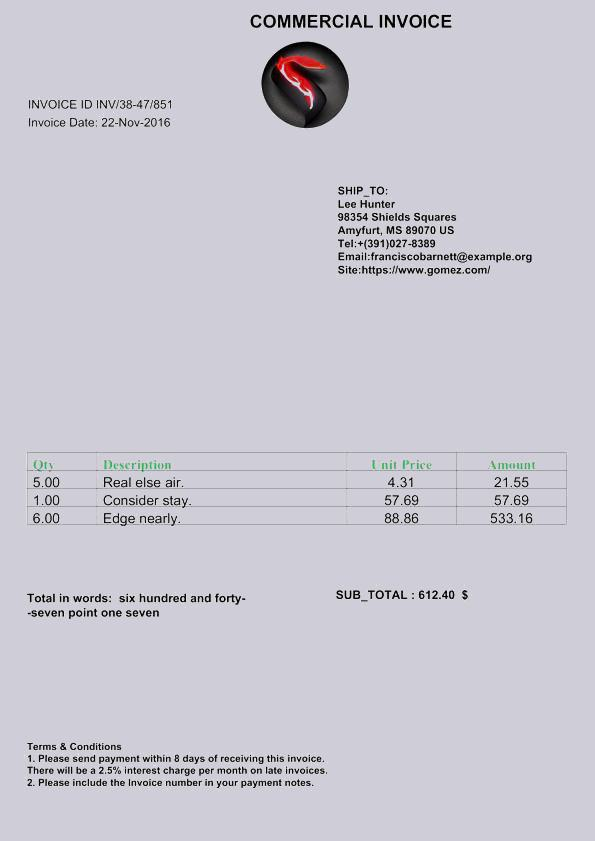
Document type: Invoice